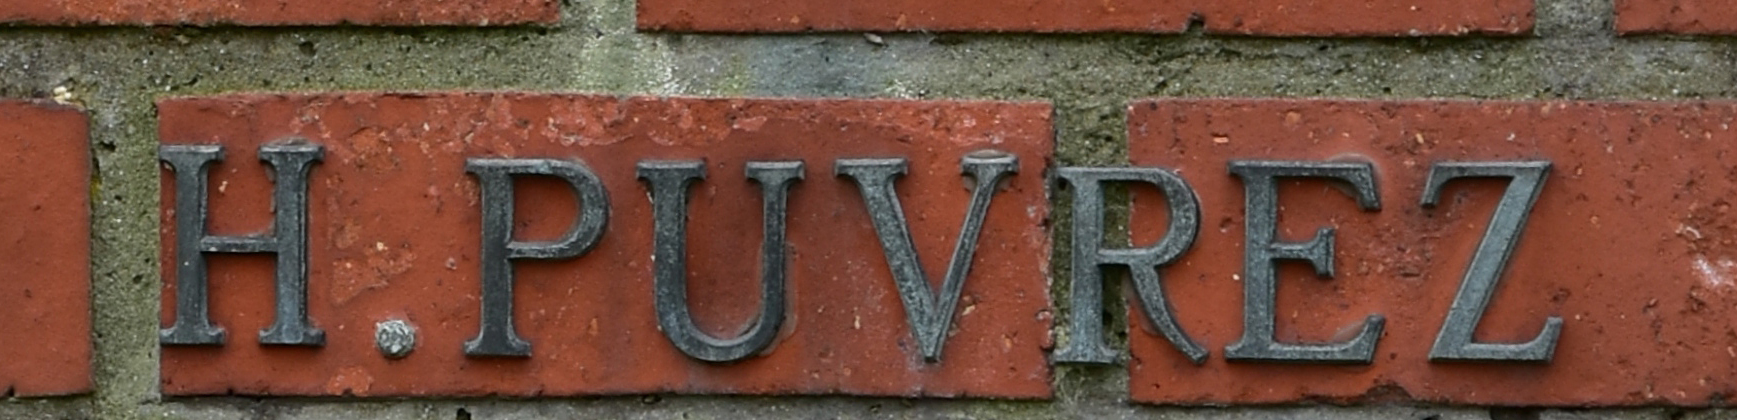
Signature of: henri puvrez